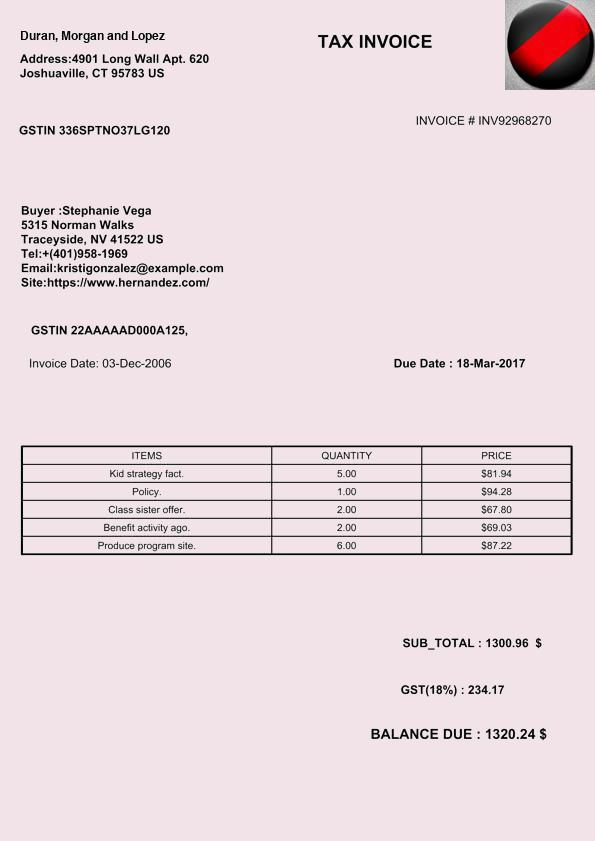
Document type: Invoice